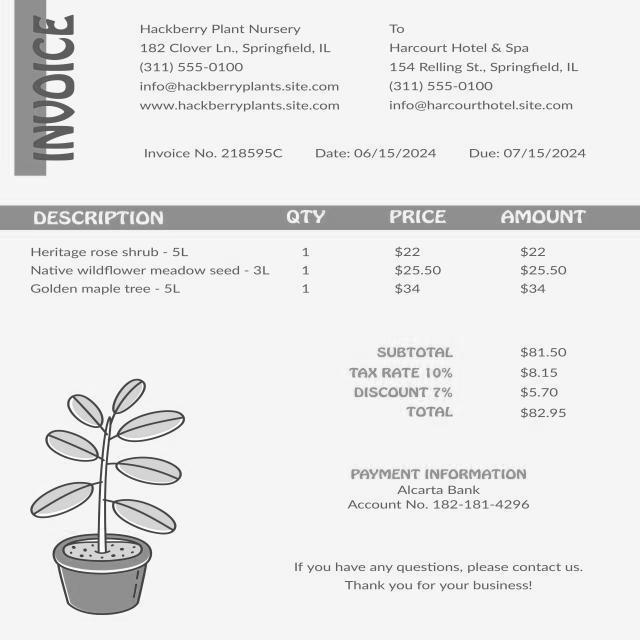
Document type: Invoice